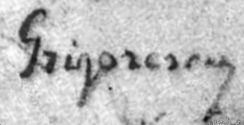
Signature of: nicolae grigorescu